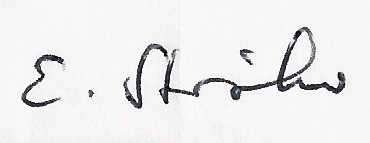
Signature of: elisabeth ströker